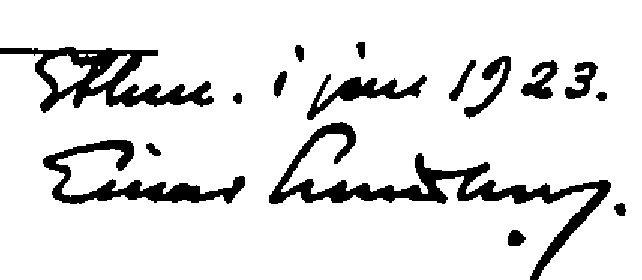
Signature of: einar lundberg